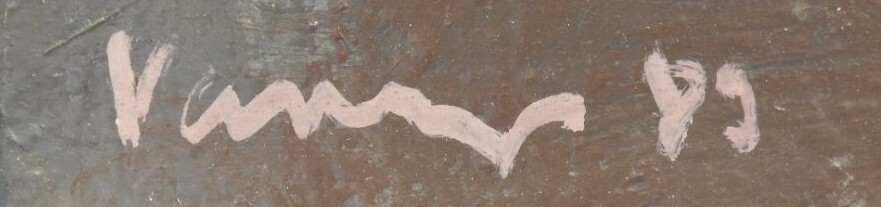
Signature of: pavel vavrys